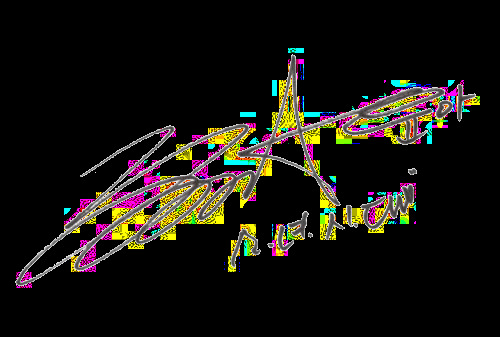
Signature of: im yoon ah